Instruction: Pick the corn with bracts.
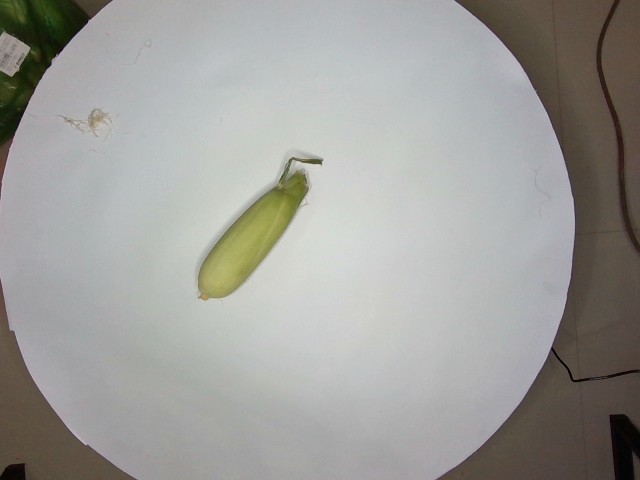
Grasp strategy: vertical